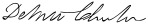
Signature of: dewitt clinton